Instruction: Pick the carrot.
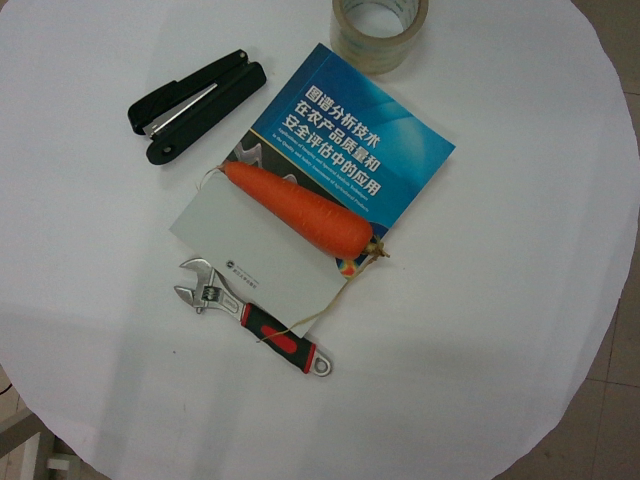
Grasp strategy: vertical